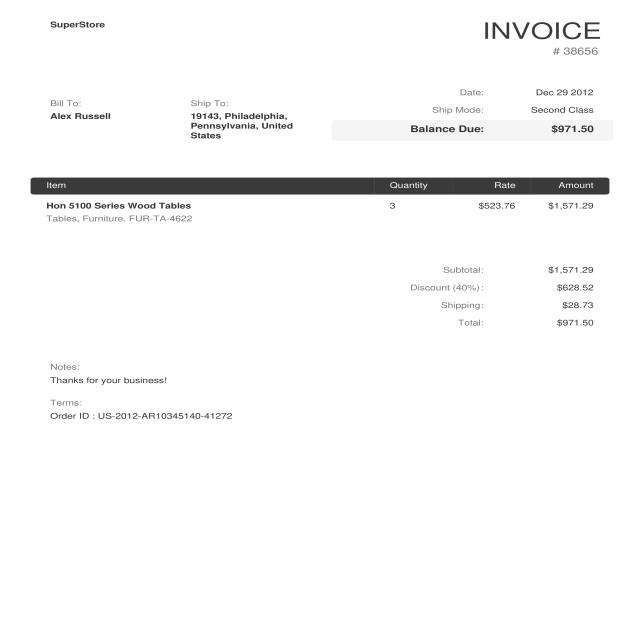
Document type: Invoice